Question: What was observed in the imaging?
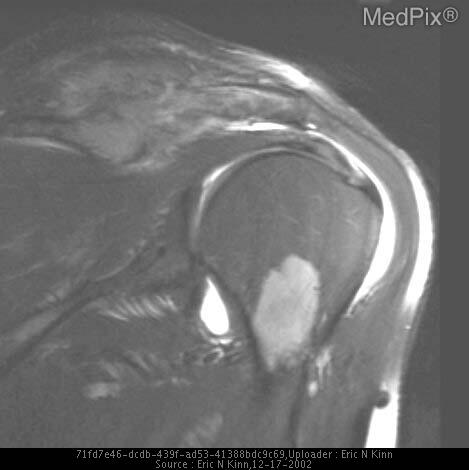
Answer: The imaging shows The images submitted are all from the same patient within a several month period.  These demonstrate the various sensitivies of the imaging modality however are all nonspecific.  All confirm a presence of a polyostotic intramedullary process with altered/increased bone metabolism. Coronal fat sat MR arthrogram
Space occupying mass lesion proximal humerus.